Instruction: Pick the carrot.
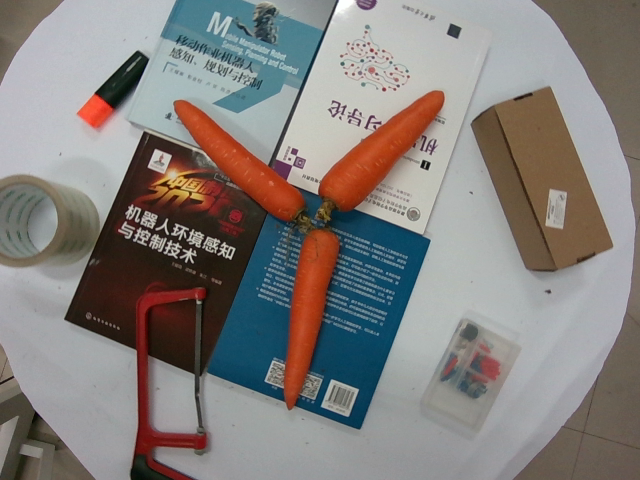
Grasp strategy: vertical